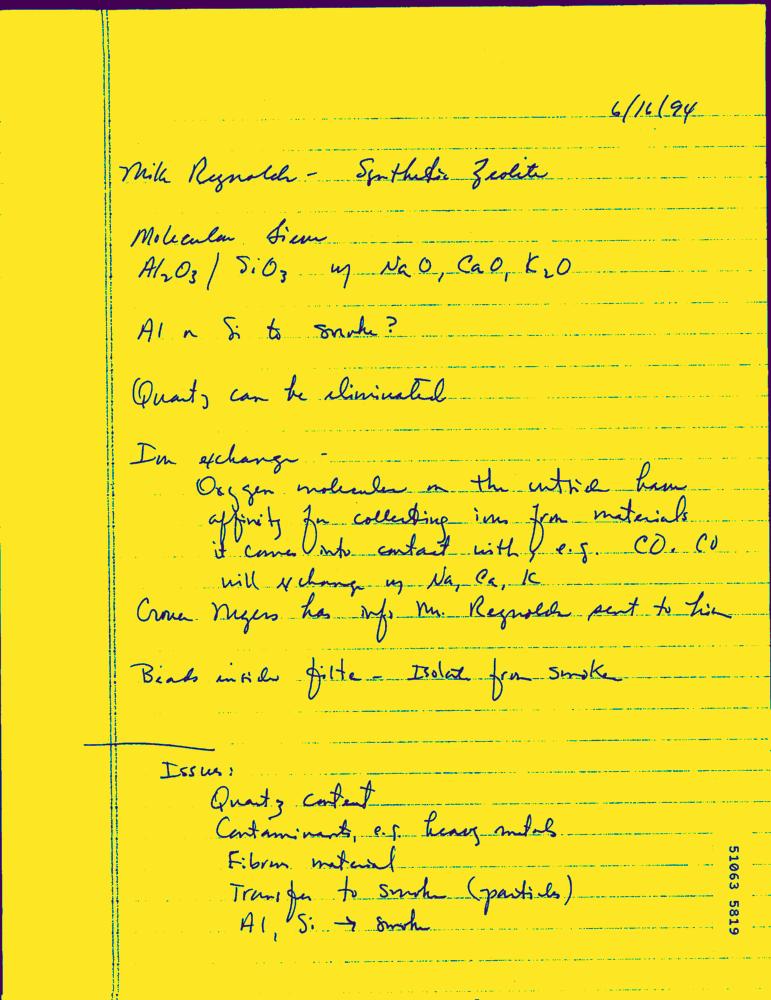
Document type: Hand-Written